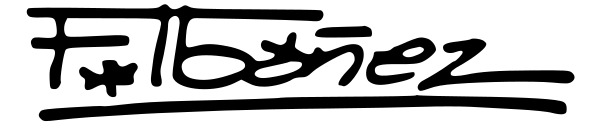
Signature of: francisco ibáñez talavera